Question: Talk about the condition:
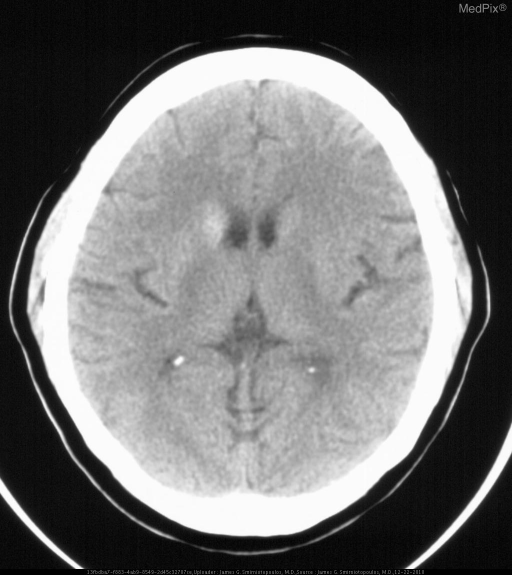
Answer: The disease is discussed as: Hyperglycemic hemichorea/hemiballismus is a recognized entity, seen most often in older patients, women more often than men, Type 2 diabetes mellitus (DM), presenting with a blood glucose > 400 mg/dl - and usually without ketosis.  It has been reported more often in Asian women.

This may be the patient's first presentation with DM.  The "classic" MR findings include unilateral or bilateral signal changes in the basal ganglia (putamen >> caudate) on MR and CT.

Most characteristic is T1 hyperintensity in the putamen; and, corresponding T2 hypointensity.  CT scans may show hyperattenuation in the putamen.

In most patients, both the clinical and the imaging findings are reversible with control of blood sugar.

REFS for hyperintense basal ganglia - http://www.ncbi.nlm.nih.gov/sites/entrez?db=pubmed&cmd=link&linkname=pubmed_pubmed&uid=7677016
PMID: 7677016

Possible explanations for the imaging features (hyperattenuation on CT, Dark Bright T1, Dark T2) include blood-brain-barrier breakdown (BBB), deposition of calcium and mineralization, microhemorrhages, myelin destruction, and manganese associated with reactive astrogliosis.  Some of these would be acute (contrast and hemorrhage), and others more likely to be subacute or chronic (mineralization and astrogliosis).

References below courtesy of
Michael H Lev, MD, FAHA
Director, Emergency Neuroradiology and Neurovascular Lab
Massachusetts General Hospital
Associate Professor of Radiology
Harvard Medical School
---------------------------------------------------------------
Wintermark M, Fischbein NJ, Mukherjee P, Yuh EL, Dillon WP. Unilateral putaminal CT, MR, and diffusion abnormalities secondary to nonketotic hyperglycemia in the setting of acute neurologic symptoms mimicking stroke.
AJNR Am J Neuroradiol. 2004 Jun-Jul;25(6):975-6.
PMID: 15205134

Abstract
A 75-year-old Asian man presented with two episodes of chorea associated with nonketotic hyperglycemia. His chorea rapidly resolved after restitution of a normal serum glucose level, although an MR image obtained at the time of acute symptoms demonstrated high signal intensity on T1-weighted images, low signal intensity on T2-weighted images, and restricted diffusion, all involving the left putamen. A CT scan obtained 1 month later demonstrated faint hyperattenuation of the involved putamen. The reported pathophysiologic considerations for these imaging features are reviewed, and an original explanation is proposed.

Comments
AJNR Am J Neuroradiol. 2005 Jan;26(1):194; author reply 194-5.  PMID: 15661727

----------------------------------------------------------------------
Lai PH, Tien RD, Chang MH, Teng MM, Yang CF, Pan HB, Chen C, Lirng JF, Kong KW. Chorea-ballismus with nonketotic hyperglycemia in primary diabetes mellitus.
AJNR Am J Neuroradiol. 1996 Jun-Jul;17(6):1057-64.

Abstract
PURPOSE: To describe the neuroimaging (Ct, MR, and single-photon emission CT [SPECT]) findings in a series of patients with chorea-ballismus associated with nonketotic hyperglycemia in primary diabetes mellitus and to correlate the imaging findings with the clinical presentation.

METHODS: The neuroimaging and clinical data from 10 patients with chorea-ballismus associated with nonketotic hyperglycemia in primary diabetes mellitus were evaluated. Family and drug histories, as well as other causes of chorea, were excluded. All 10 patients had CT, 5 also had MR imaging, and 3 had SPECT examinations. Three had follow-up CT and MR imaging studies, and MR findings were correlated with CT findings in 5 cases. Two experienced neuroradiologists, aware of the diagnosis but blinded to the clinical status of the patients, evaluated all images and reached a consensus as to the final
interpretation.

RESULTS: CT studies in 9 of 10 patients showed a hyperdense putamen and/or caudate nucleus; in 1, the CT findings were normal. T1-weighted MR images in all 5 patients who had MR imaging (including the patient with a normal CT study) showed hyperintense lesions without significant T2 signal alternation at the basal ganglia. In all 3 of the patients who had SPECT studies of the brain, the scans revealed hypoperfusion at corresponding areas. All 3 follow-up studies depicted resolution of the lesions in the abnormal basal ganglia. Increased hypointensity on T2-weighted and gradient-echo T2*-weighted images was also
observed in the sequential MR images. In all patients, the initial side of involvement correlated well with the neuroimaging findings. The chorea resolved within 2 days after treatment of the hyperglycemia in 9 patients.

CONCLUSION: In patients with chorea-ballismus associated with nonketotic hyperglycemia in primary diabetes mellitus, CT and T1-weighted MR images show unilateral or bilateral lesions of the putamen and/or caudate. SPECT scans show hypoperfusion. These findings may be related to petechial hemorrhage and/or myelin destruction. Early recognition of these imaging characteristics may facilitate diagnosis of primary diabetes mellitus with hyperglycemia and prompt appropriate therapy.

PMID: 8791916